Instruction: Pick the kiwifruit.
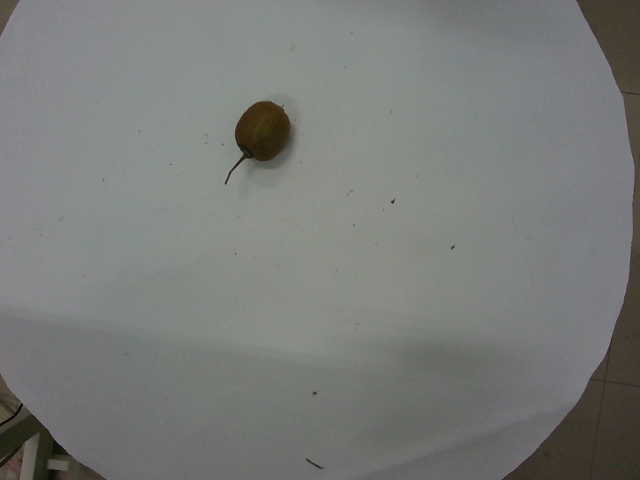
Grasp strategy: vertical